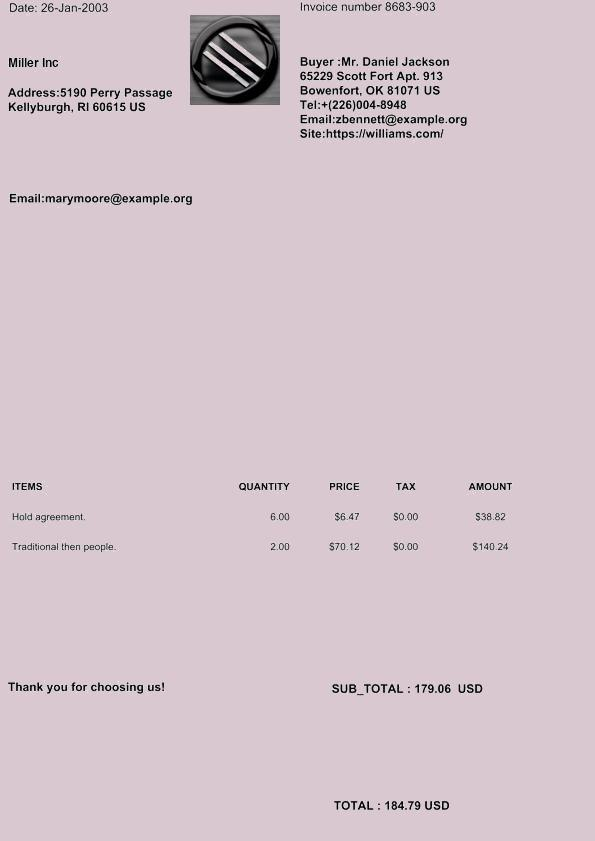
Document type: Invoice